Question: What is the total amount of taxes owed as per the document?
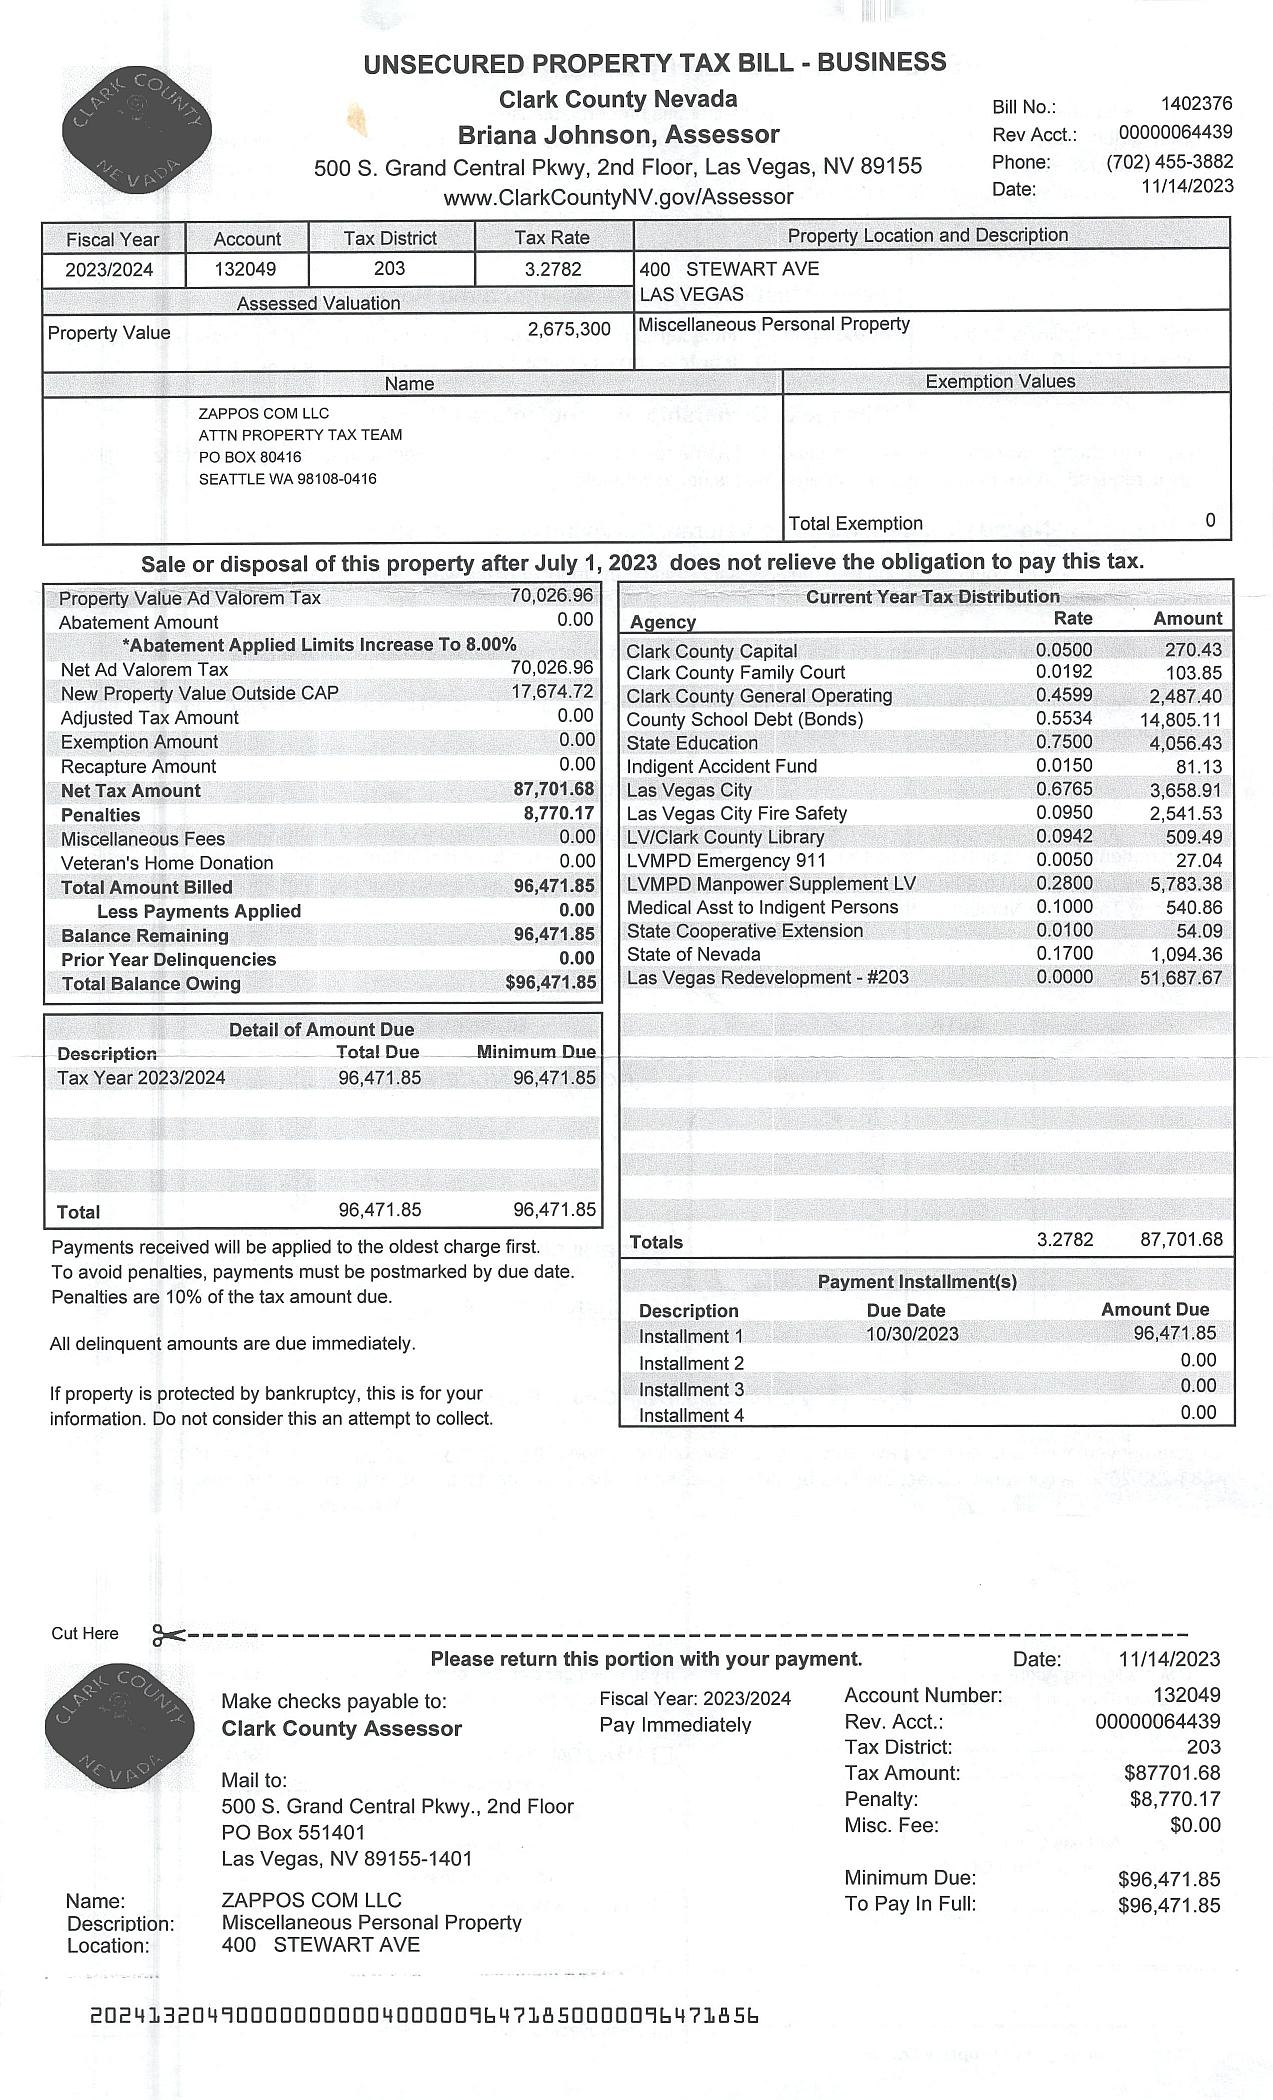
Answer: "96,471.85"